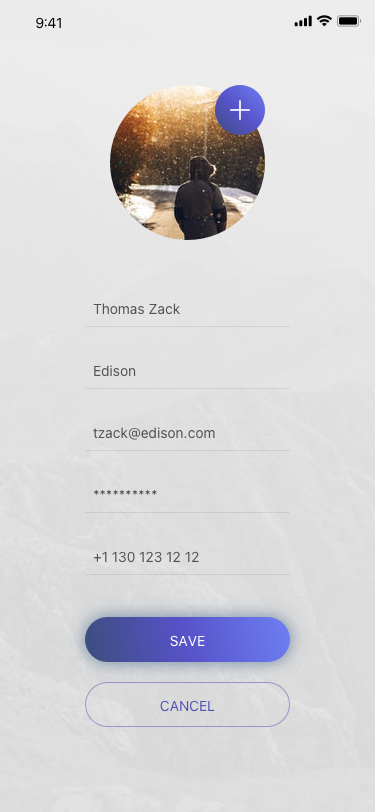
Text in this UI design:
CANCEL
SAVE
**********
+1 130 123 12 12
tzack@edison.com
Edison
Thomas Zack